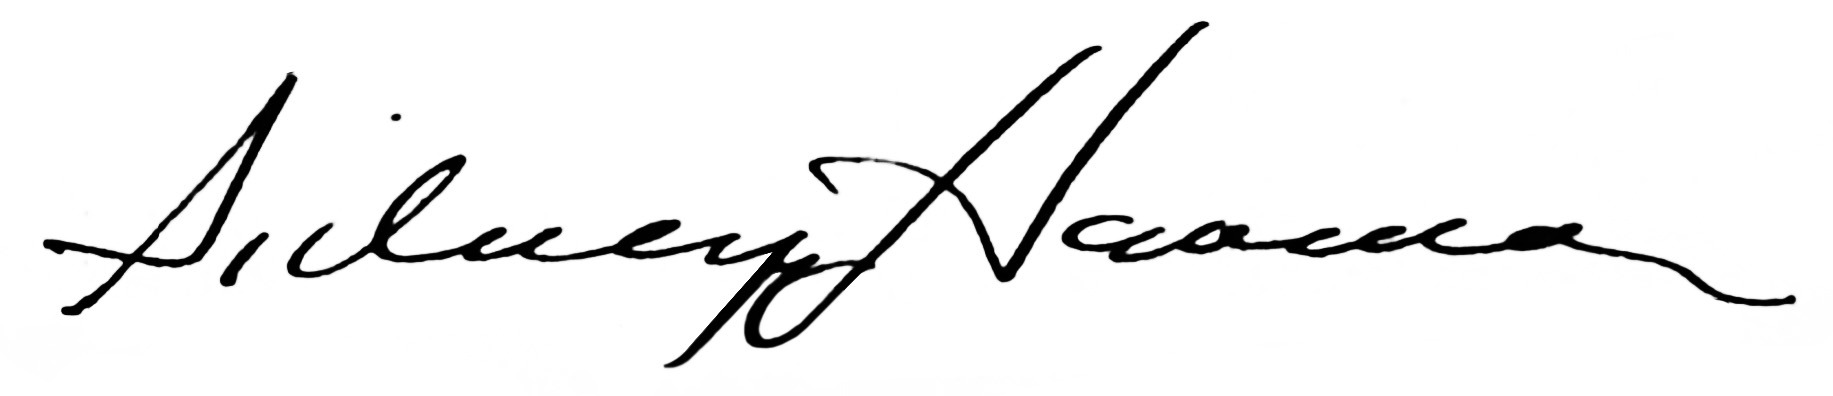
Signature of: sidney harman